Question: What might the diagnosis be?
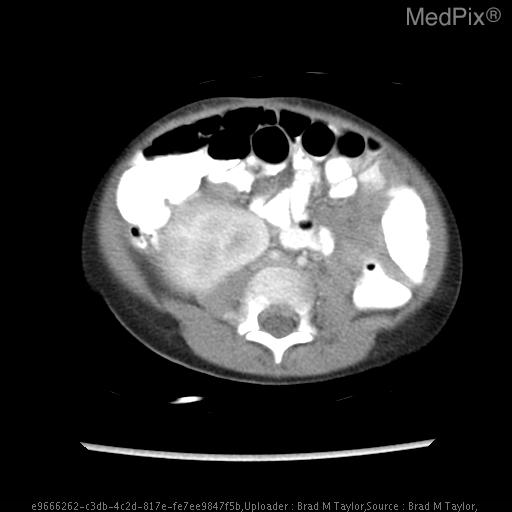
Answer: The possible diagnosis includes •  Wilms Tumor
•  Neuroblastoma
•  Multilocular Cystic Nephroma
•  Mesoblastic nephroma
•  Renal cell carcinoma.